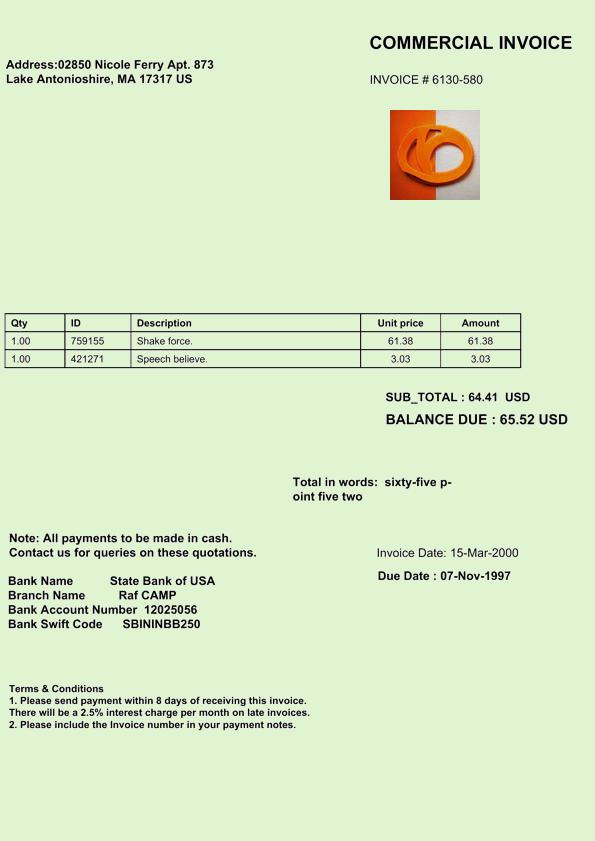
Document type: Invoice